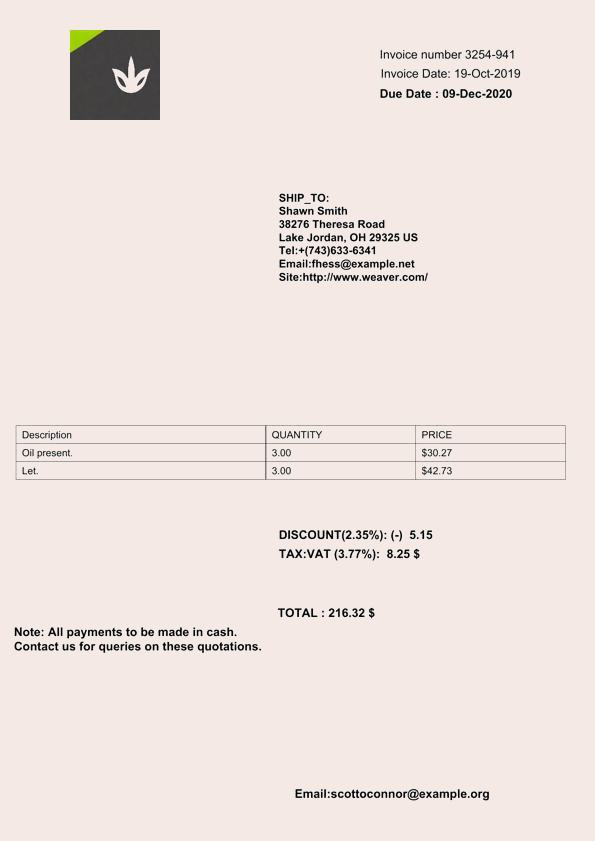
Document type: Invoice